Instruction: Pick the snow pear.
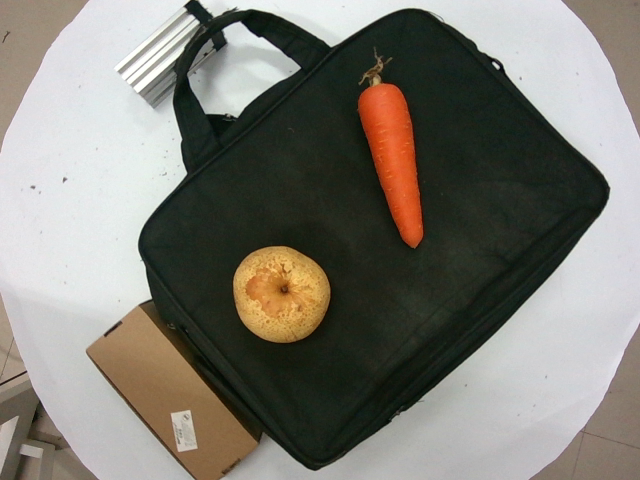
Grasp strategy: vertical